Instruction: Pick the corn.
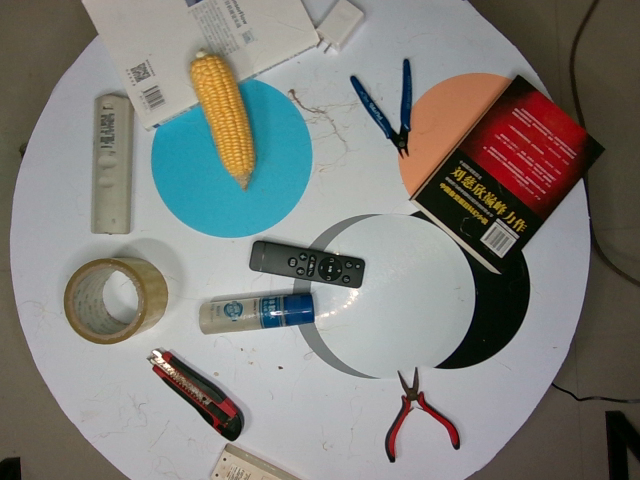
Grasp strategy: vertical